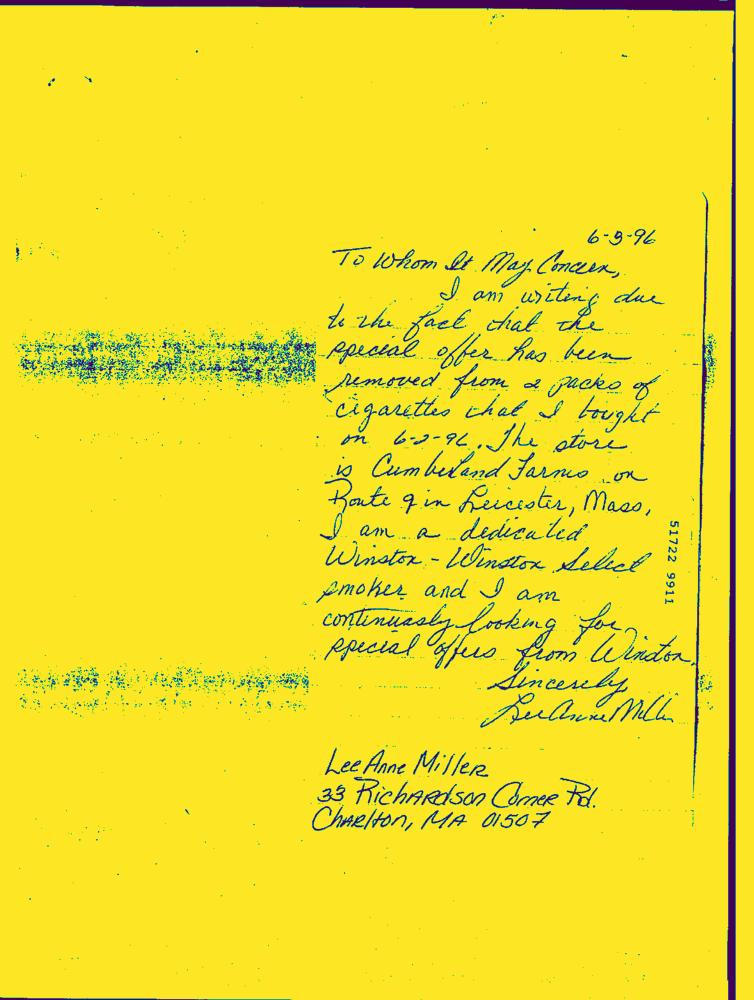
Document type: Hand-Written